Question: What is the potential diagnosis?
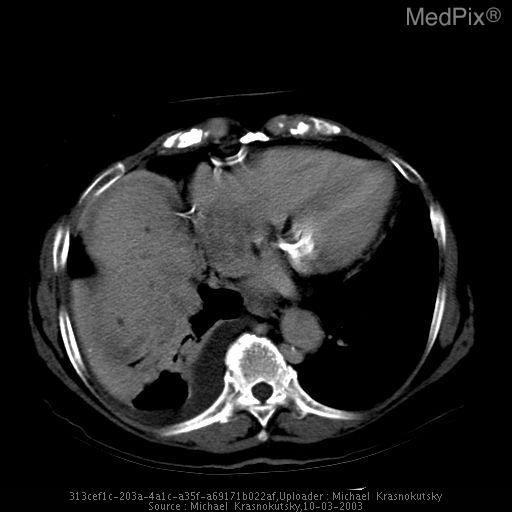
Answer: The possible diagnosis includes Vascular extension of the tumor is almost always a result of hepatocellular carcinoma.  Without this finding a liver mass has its usual differential diagnosis, mets, adenoma, Focal nodular hyperplasia..